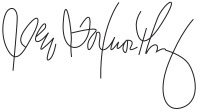
Signature of: jeff foxworthy